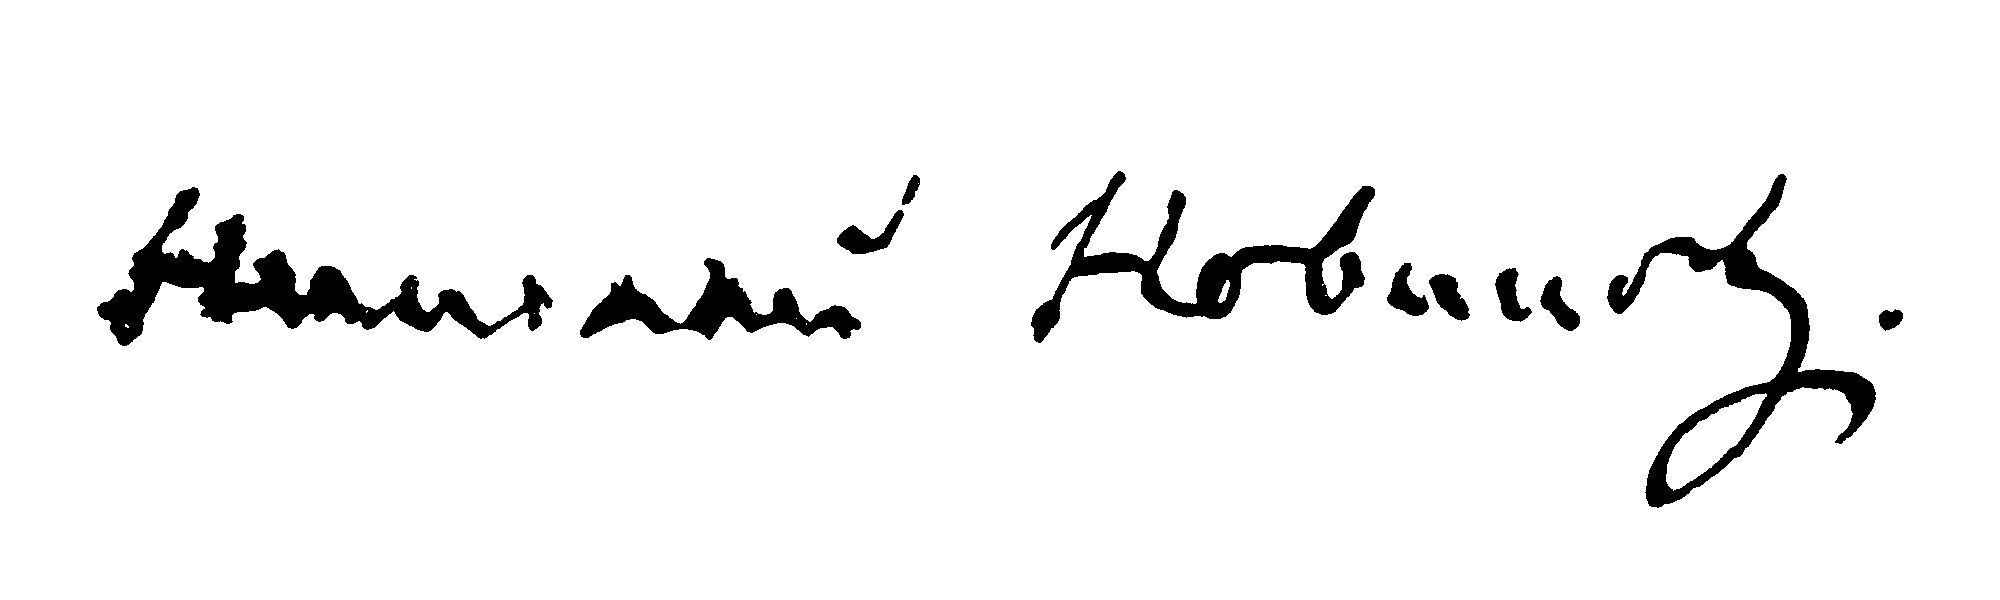
Signature of: nikolay novikov